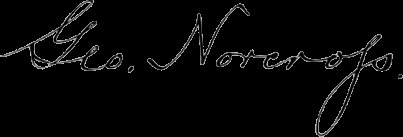
Signature of: george norcross